Question: Explain the disease:
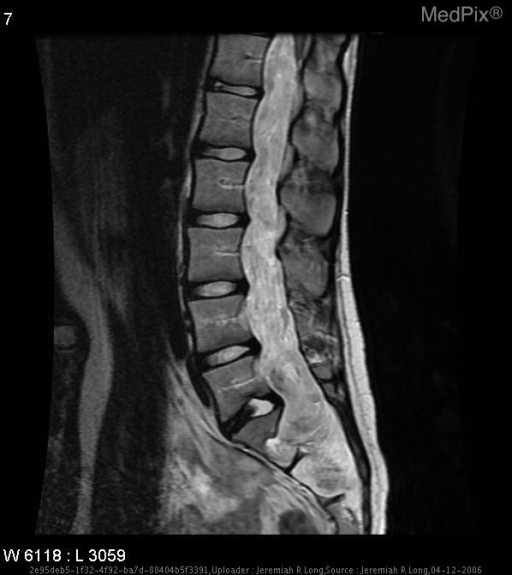
Answer: The disease is discussed as: Spinal ependymomas are the most common spinal cord tumor overall.  They arise from ependymal cells lining the central canal or its remnants and from the cells in the filum terminale.  Of these tumors, there are two subsets: intramedullary ependymomas (cellular ependymomas), and ependymomas occurring nearly exclusively in the conus medullaris and filum terminale (myxopapillary ependymomas).
Myxopapillary ependymomas represent 10-15% of all ependymomas, and account for 90% of the primary tumors in the filum terminale and cauda equina.  These tumors are fleshy, sausage-shaped, reddish to purple in color and moderately vascular on gross examination.  Myxopapillary ependymomas tend to grow slowly and to large sizes (often spanning 2-4 vertebral segments), often expanding adjacent bone of the lumbosacral canal and neural foramina.  They commonly hemorrhage which can lead to nonaneurysmal subarachnoid hemorrhage, and superficial siderosis, as well as complex internal signal characteristics and calcification.
Computed tomography of myxopapillary ependymomas typically demonstrates an isodense intradural mass, with possible bony expansion, and strong, uniform contrast enhancement.  Magnetic resonance imaging of these tumors demonstrates an intradural mass that is typically isointense to the spinal cord on T1-weighted images, hyperintense to the spinal cord on T2-weighted sequences, and demonstrated strong homogenous enhancement following contrast administration.  Myxopapillary ependymomas with a hemorrhagic component may demonstrate heterogeneity on T1-weighted sequences, and a low signal-intensity hemosiderin rim on T2-weighted sequences.
Clinically myxopapillary ependymomas most often present with low back, leg or sacral pain.  Leg weakness and sphincter dysfunction are only seen in 20-25% of patients.  Due to their indolent growth, delay in diagnosis is common with these tumors, with an average of 2.4 years of symptoms before a correct diagnosis is established.  Myxopapillary ependymomas tend to occur in males more often than females (2:1), with a peak age of diagnosis within the 3rd to 4th decades of life.   Complete surgical resection is generally curative, although local recurrence is possible if resection is incomplete.  Adjuvant radiation therapy is used for multifocal lesions.  Certain aggressive sacral and presacral tumors may spread locally to lymph nodes and rarely to distant sites (e.g. lungs and bone).